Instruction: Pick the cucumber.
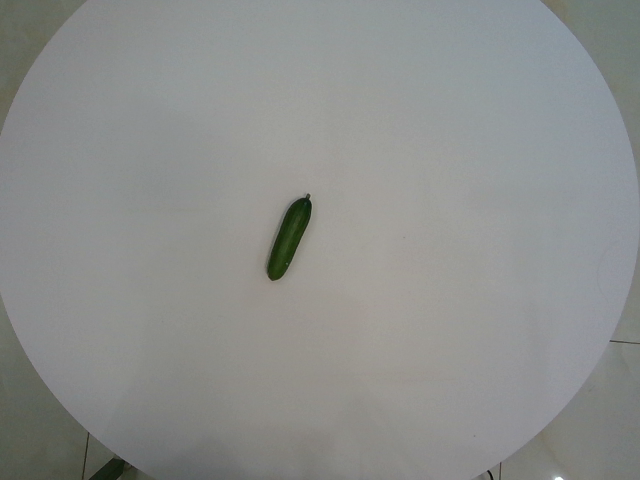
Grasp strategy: vertical